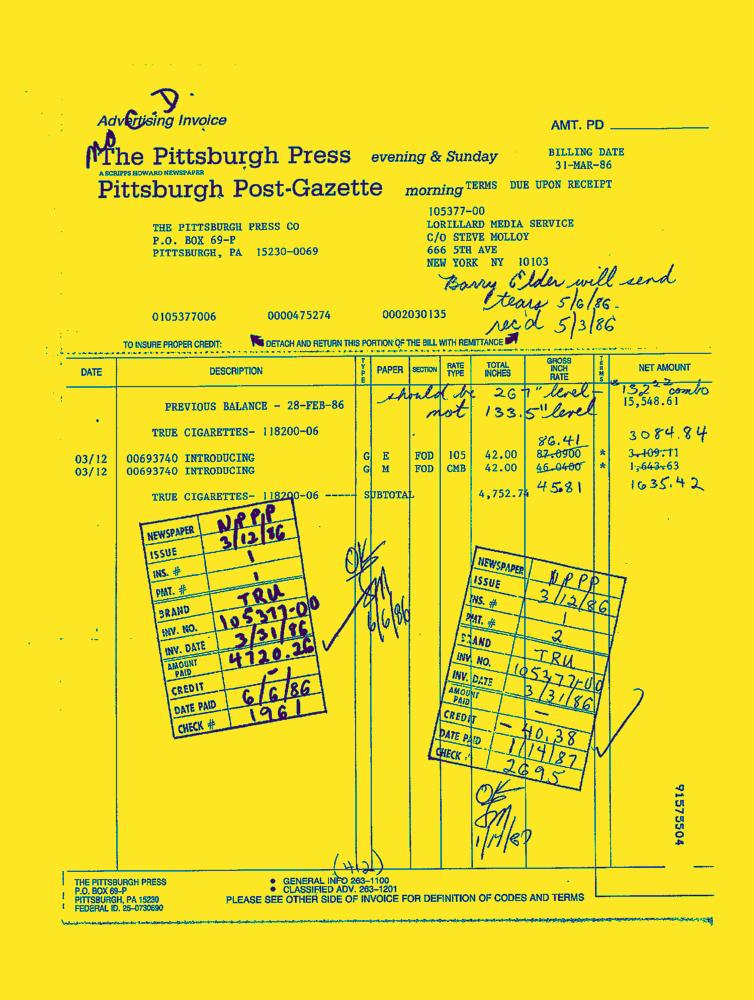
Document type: Invoice-Doc